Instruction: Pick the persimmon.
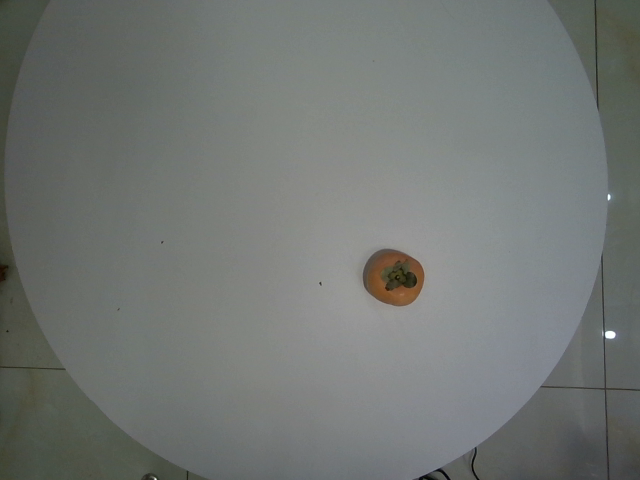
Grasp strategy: vertical